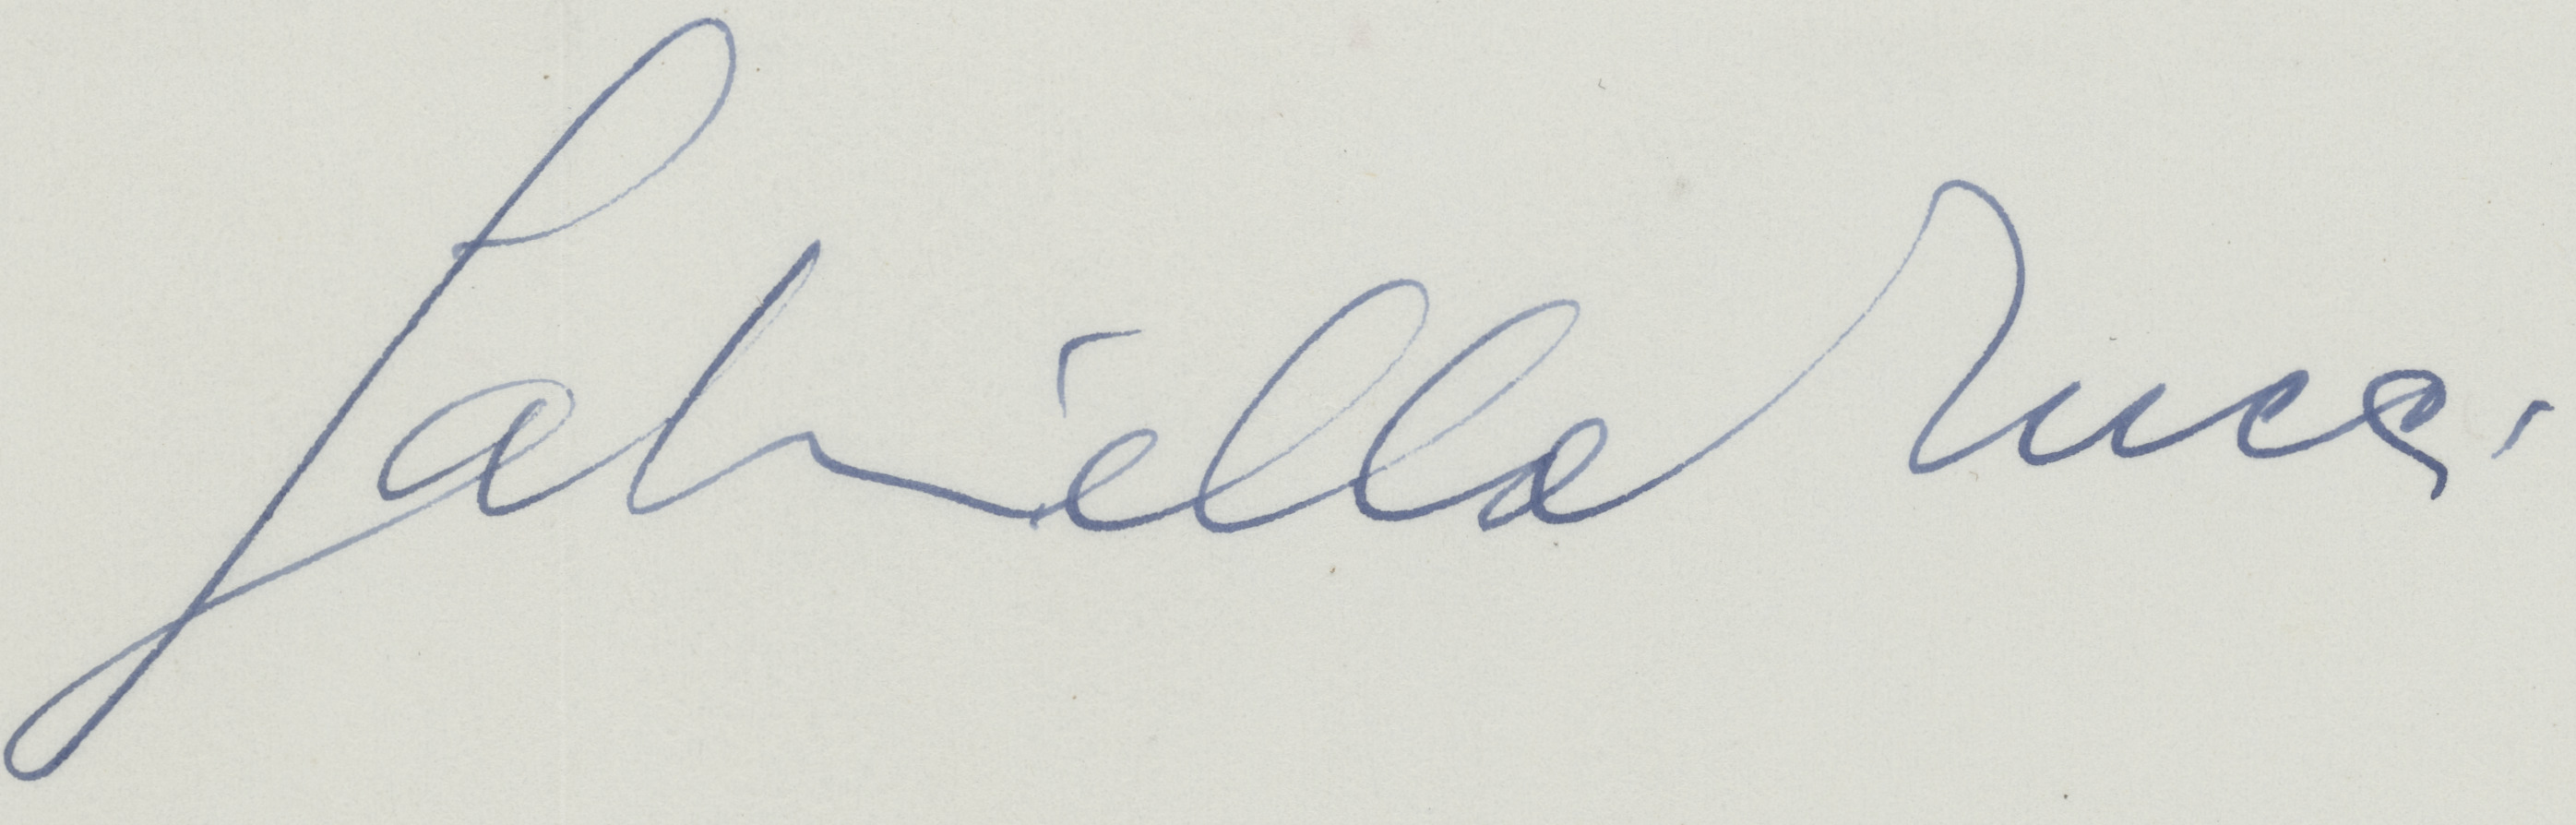
Signature of: gabriella tucci